Question: What is the potential diagnosis?
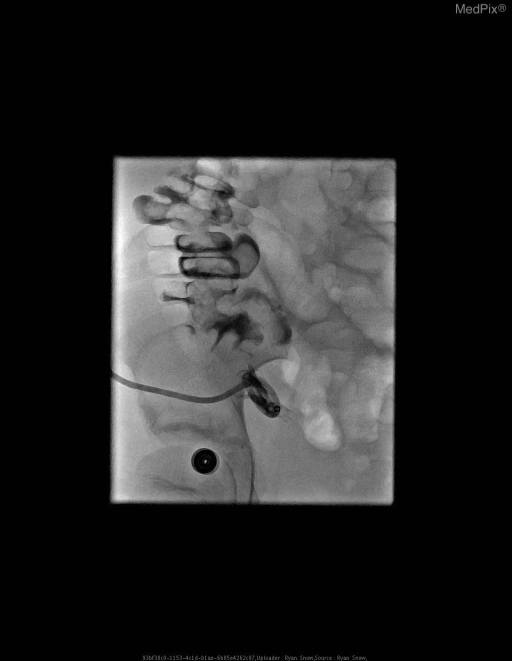
Answer: The possible diagnosis includes Persistence of fistula likely due to repeated flushing with saline and presence of catheter..